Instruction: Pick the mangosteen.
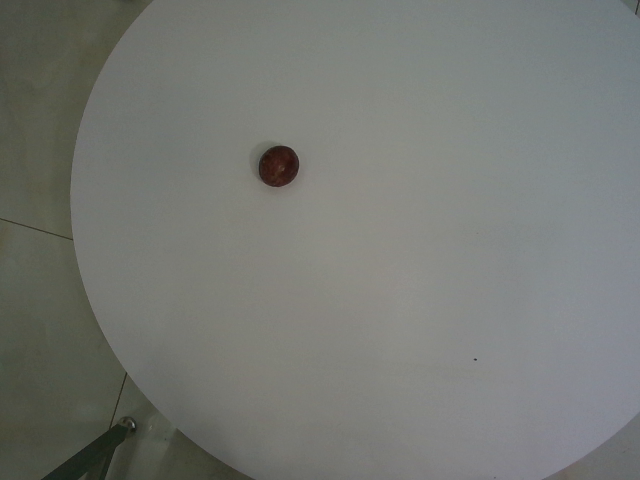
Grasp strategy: vertical